Patient: Female, age 68
A 68-year-old female experienced four episodes of hemoptysis (more than 400 mL/48 hours). She had a history of pulmonary tuberculosis that was diagnosed about 50 years prior and had underwent embolization of both bronchial arteries and multiple systemic collaterals due to recurrent hemoptysis (seven times) over the five years prior to presentation. Serial chest radiographs and CT showed severe destructive changes with bronchiectasis and cavitary lesions at the left lung.
Because bronchial or systemic arteries causing hemoptysis were not found, right and left coronary angiographies were performed. The coronary angiography revealed two CBFs from both coronary arteries (sinoatrial nodal artery from right coronary artery and distal left circumflex arterial branch) to the left upper and lower lung as well as a massive pulmonary artery shunt (Fig. 3). After careful selection of CBFs as far from the coronary arterial branches as possible with a microcatheter, an embolization was performed with PVA particles and small amounts of Gelfoam particles, resulting in no visible residual hypervascularization or pulmonary artery shunt. The patient was asymptomatic without hemoptysis, but abnormal electrocardiography (EKG) (unusual P axis and short PR, probably junctional tachycardia) and increased cardiac enzyme (serum creatine kinase 375 IU/L, normal range 22-269; creatine kinase-MB 33.0 ng/mL, normal range 0.0-3.4; troponin-I 11.04 ng/mL, normal range 0.0-0.3) were noted the next day. Echocardiography showed normal left ventricular systolic function and EKG was normalized on the sixth day post-embolization. The patient was discharged without any symptoms.
Keywords: bronchial artery, coronary artery, embolization, hemoptysis, pulmonary tuberculosis
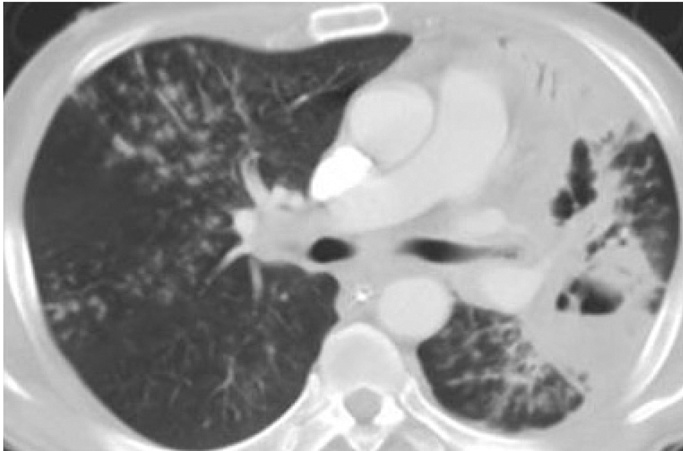
Image caption: Chest CT and angiographies of both coronary arteries in 68-year-old female, case 3. E. Left coronary angiography shows another enlarged coronary to bronchial artery fistula (thick arrow) that showed severe pulmonary artery shunt at left lower lung (not shown).